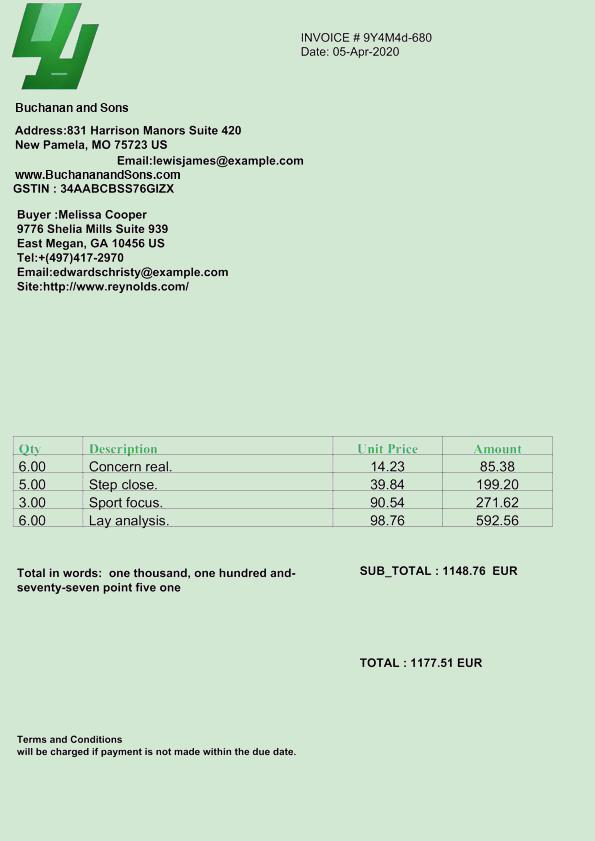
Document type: Invoice